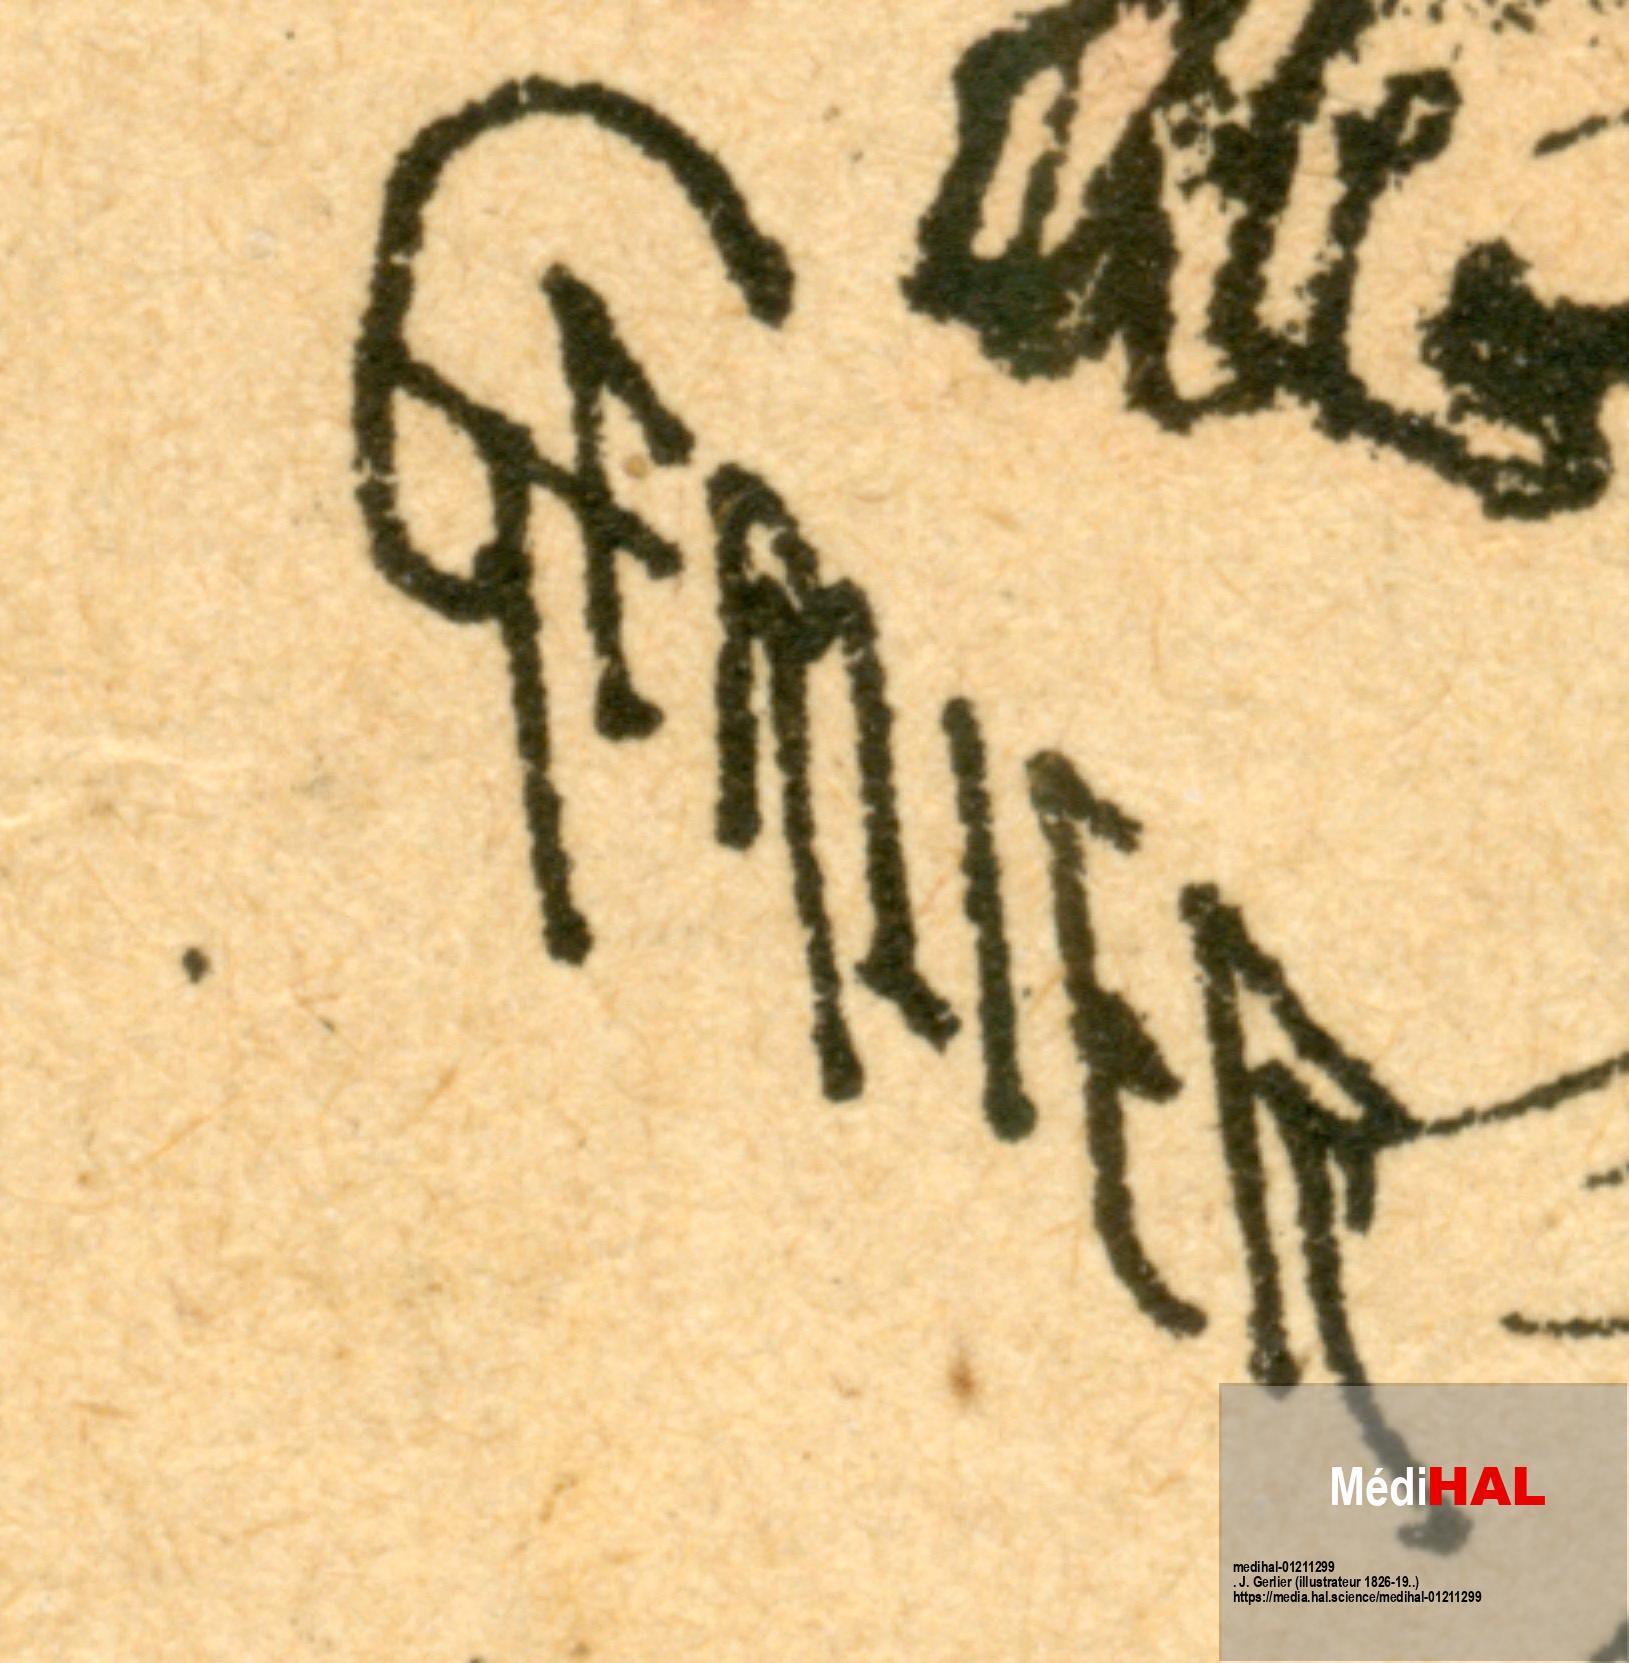
Signature of: q18115058